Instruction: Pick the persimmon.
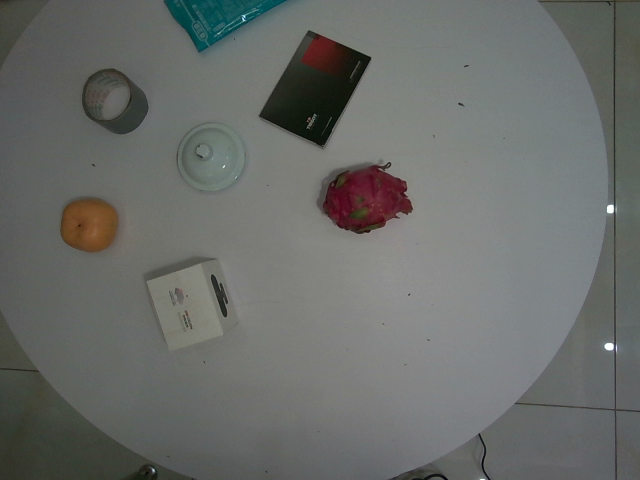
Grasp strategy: vertical